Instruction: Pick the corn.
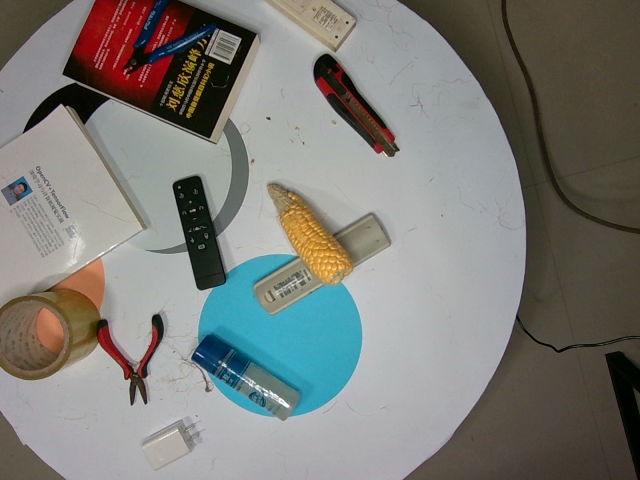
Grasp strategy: vertical